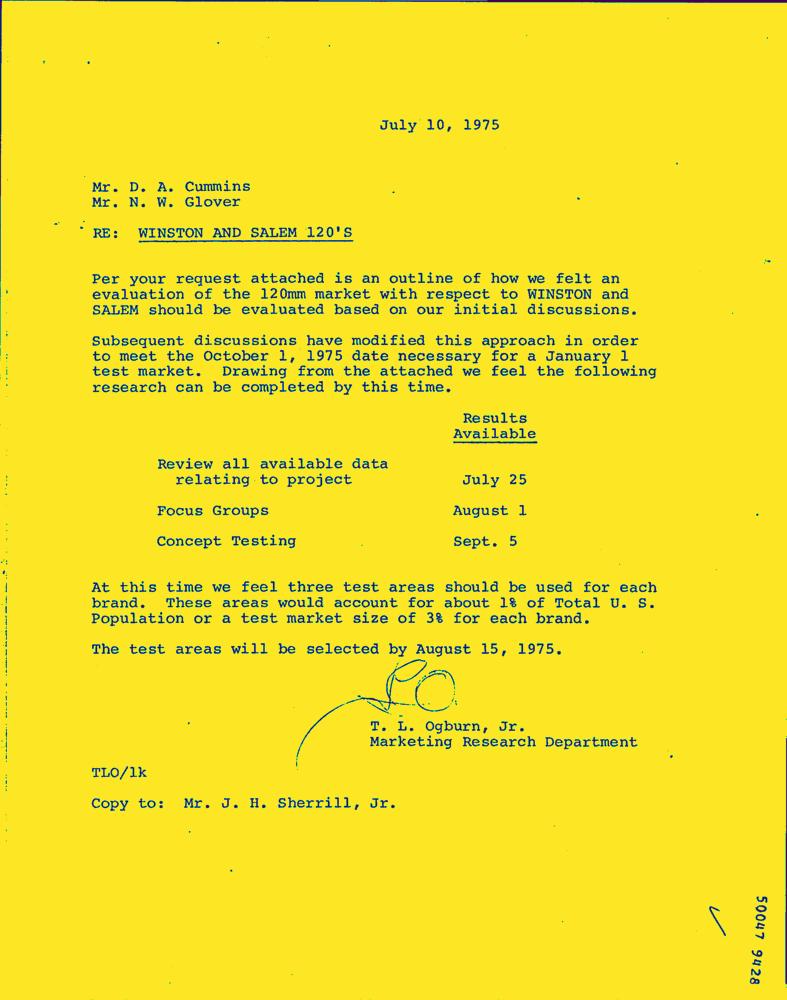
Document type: Letter-Doc